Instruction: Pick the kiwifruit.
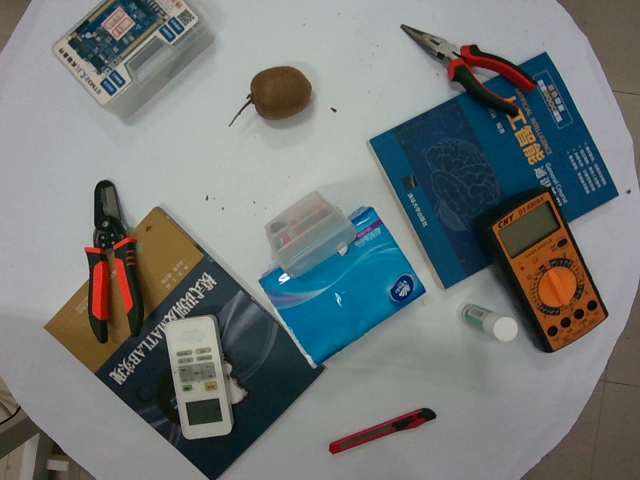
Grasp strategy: vertical